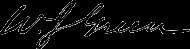
Signature of: wharton j green